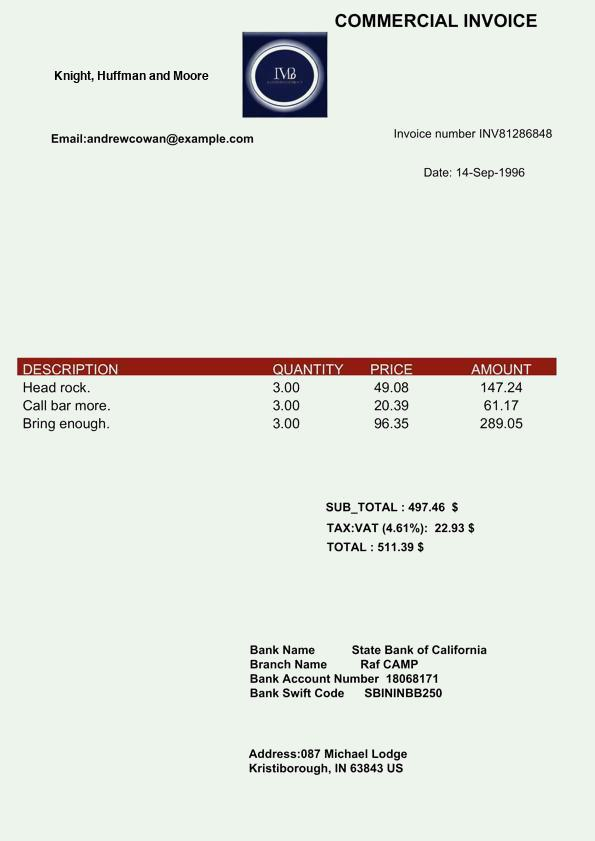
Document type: Invoice